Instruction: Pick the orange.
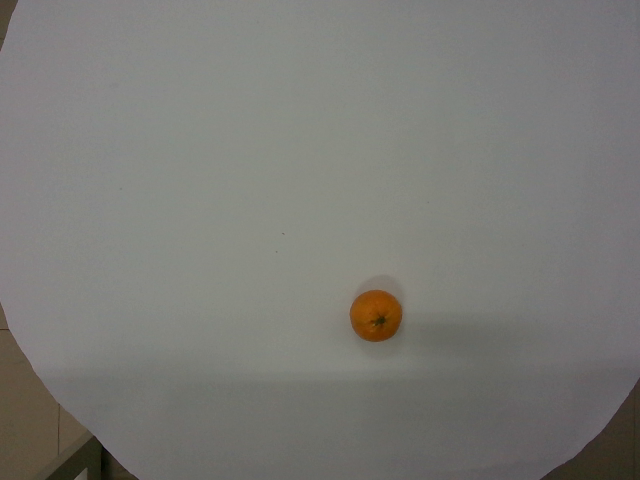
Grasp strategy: vertical